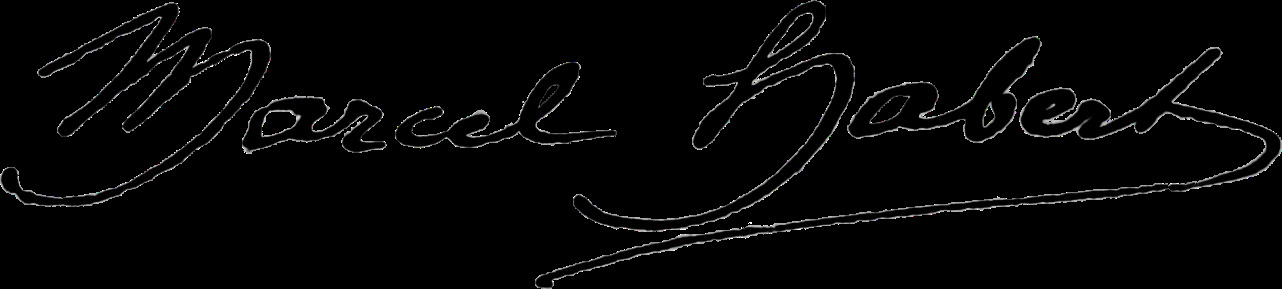
Signature of: marcel habert